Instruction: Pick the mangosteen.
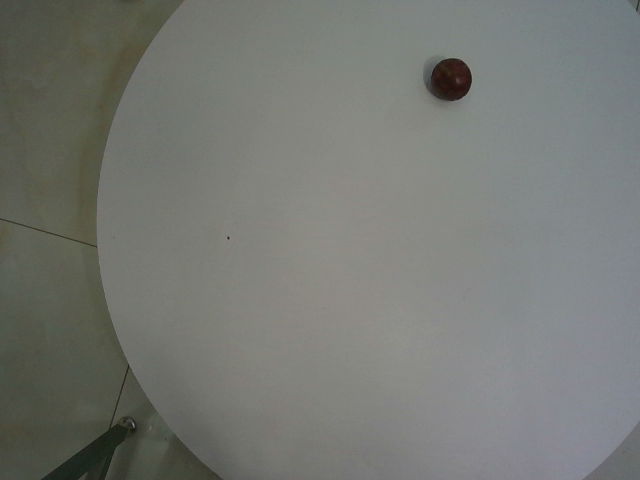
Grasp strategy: vertical